Question: Talk about the condition:
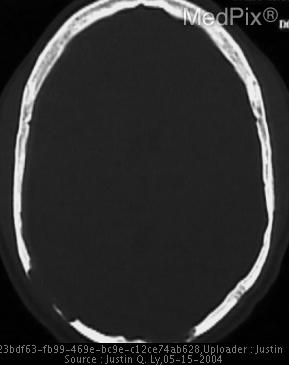
Answer: The disease is discussed as: Eosinophilic granuloma (EG) comprises 75% of a disease complex known as Langerhans Cell Histiocytosis (LCH), which is characterized by proliferation of the Langerhans cell histiocyte. EG is essentially LCH that is limited to the skeleton.

Age: 6-10 yrs
Incidence M:F = 2:1
Clinical: pain, fever

Most commonly monostotic
Multifocal 10-20%
Skeletal sites (flat bones 70%): calvarium (25%), ribs (14%), femur (14%), pelvis (10%).  Less common: mandible, spine, humerus.
Spinal involvement can result in scoliosis.

Imaging appearance:
-"punched out" (rounded lytic lesion with USUALLY nonsclerotic margins with sharp or thin zone of transition) on radiography
-"vertebra plana" in spine very suggestive finding of this diagnosis
-long bones (metadiaphyseal) show permeative/lytic lesions; appearance can be variable and can mimic osteomylitis
-"floating tooth" appearance with lytic lesion in mandible
-CT and MR useful in imaging workup; skelelal scintigraphy not as helpful as only 60% of cases will show uptake
-can be very aggressive and extend into the soft tissues; MR best for demonstrating and characterizing soft tissue involvement

Other characteritics of calvarial lesions:
-"hole within a hole" appearance due to "beveled edge" which is caused by greater involvement of outer than inner bone
-best appreciated on CT
-multiple lesions may coalesce to produce geographic appearance
-sclerotic margins can appear in healing phase

DDX: metastasis, Ewing sarcoma, lymphoma, osteomyelitis

In most cases EG is self-limiting and associated with an excellent prognosis